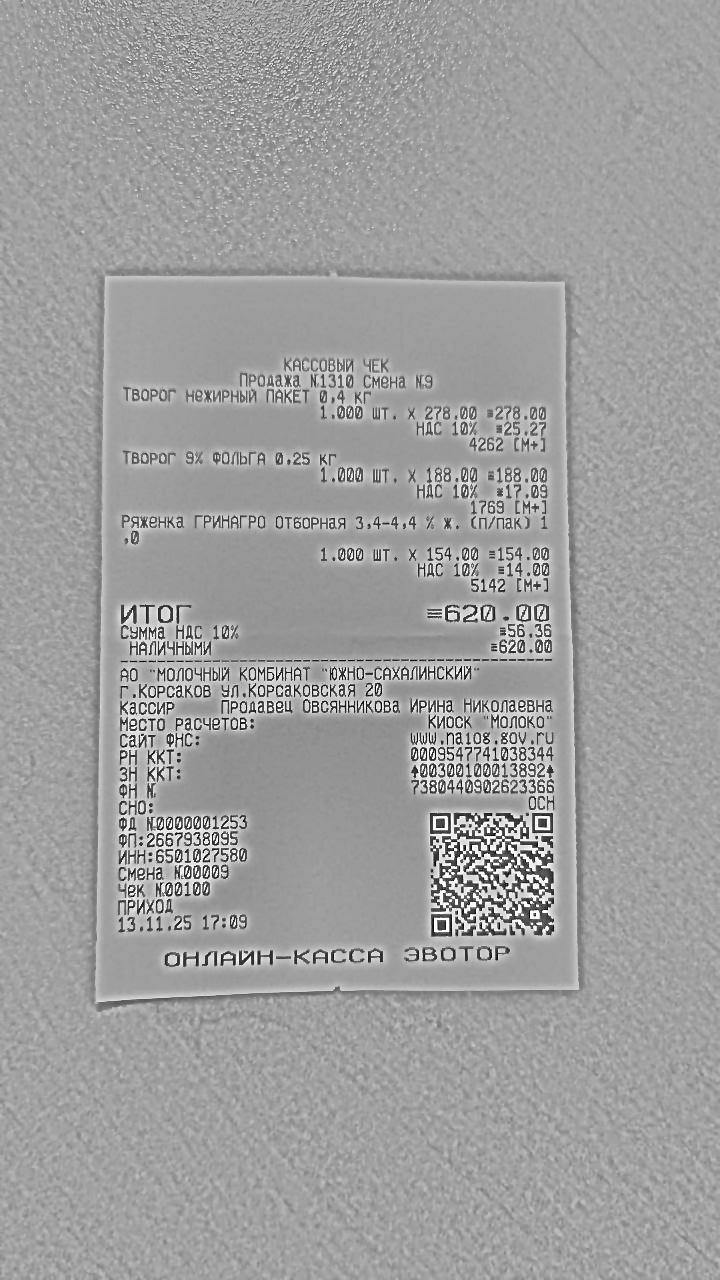
Продавец: АО "МОЛОЧНЫЙ КОМБИНАТ "ЮЖНО-САХАЛИНСКИЙ"
ИНН: 6501027580
Дата: 13.11.25
Товары: Творог нежирный ПАКЕТ 0,4 кг; Творог 9% ФОЛЬГА 0,25 кг; Ряженка ГРИНАГРО Отборная 3,4-4,4 % ж. (п/пак) 1,0
Количество: 1.000; 1.000; 1.000
Цена: 278.00; 188.00; 154.00
Сумма: 278.00; 188.00; 154.00
Итого: 620.00